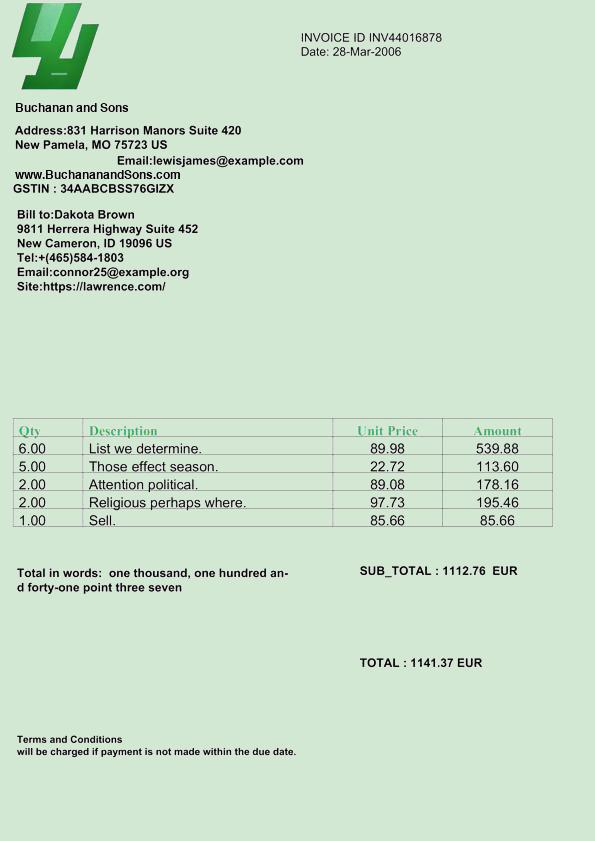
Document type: Invoice